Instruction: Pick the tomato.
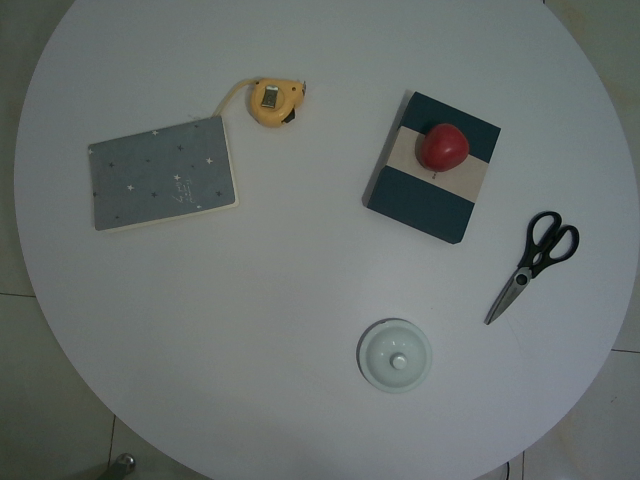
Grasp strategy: vertical